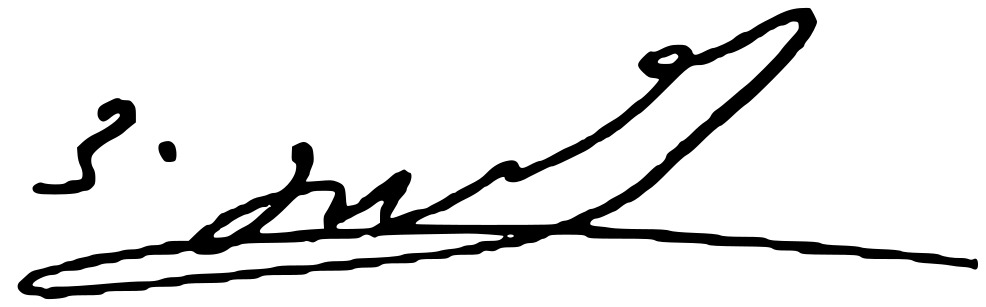
Signature of: vakhtang gomelauri